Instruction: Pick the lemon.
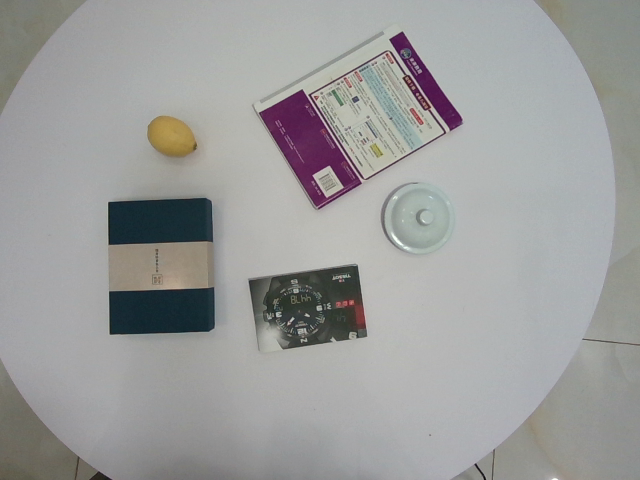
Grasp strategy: vertical